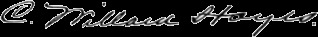
Signature of: charles willard hayes